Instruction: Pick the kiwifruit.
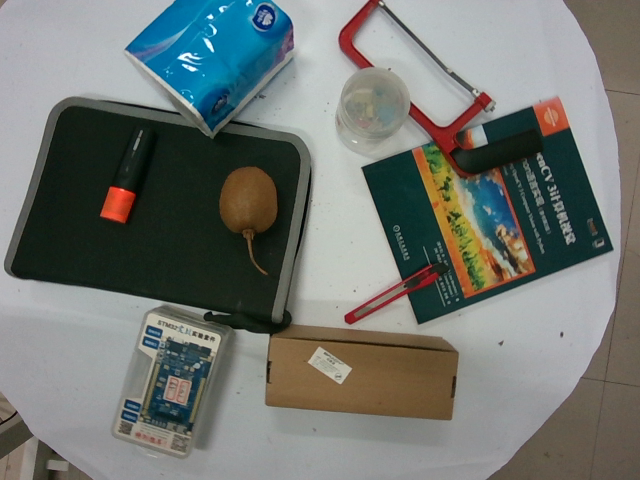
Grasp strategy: vertical